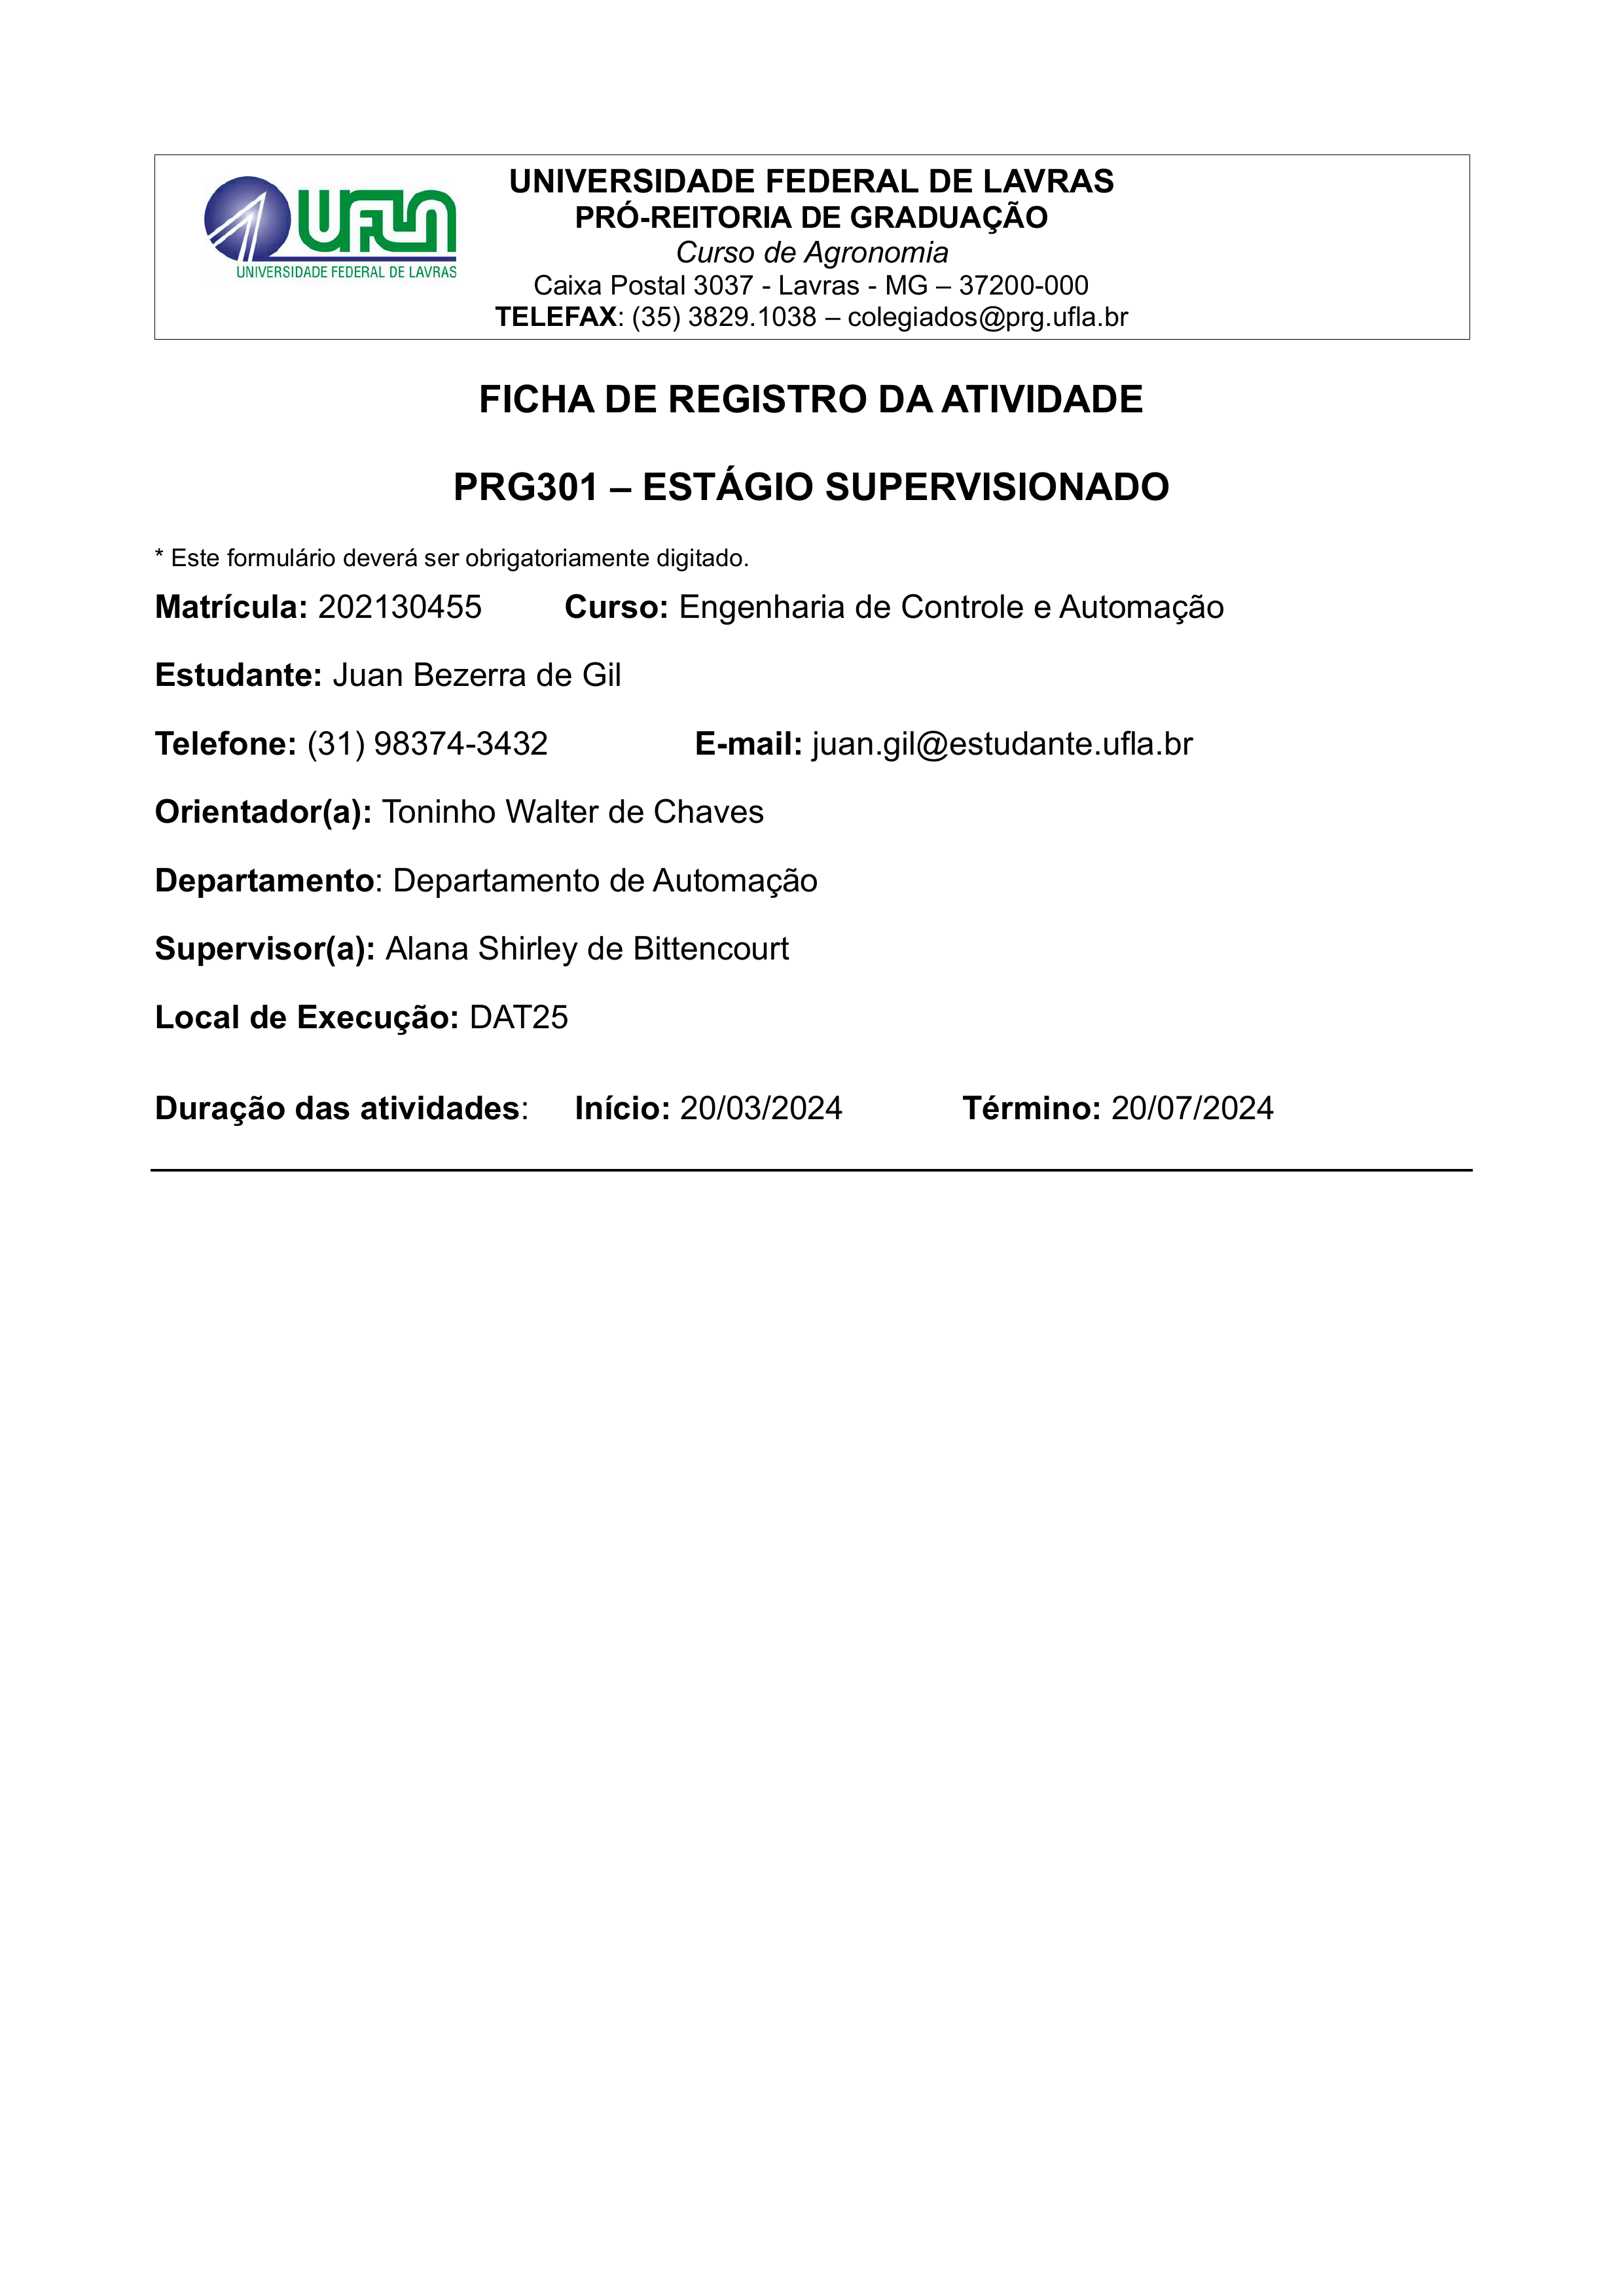
UNIVERSIDADE FEDERAL DE LAVRAS
UFLA
PRÓ-REITORIA DE GRADUAÇÃO
Curso de Agronomia
UNIVERSIDADE FEDERAL DE LAVRAS
Caixa Postal 3037 - Lavras - MG — 37200-000
TELEFAX: (35) 3829.1038 — colegiados@prg.ufla.br
FICHA DE REGISTRO DA ATIVIDADE
PRG301 — ESTÁGIO SUPERVISIONADO
* Este formulário deverá ser obrigatoriamente digitado.
Matrícula:
202130455
Curso:
Engenharia de Controle e Automação
Estudante:
Juan Bezerra de Gil
Telefone:
(31) 98374-3432
E-mail:
juan.gil@estudante.ufla.br
Orientador(a):
Toninho Walter de Chaves
Departamento:
Departamento de Automação
Supervisor(a):
Alana Shirley de Bittencourt
Local de Execução:
DAT25
Duração das atividades:
Início:
20/03/2024
Término:
20/07/2024